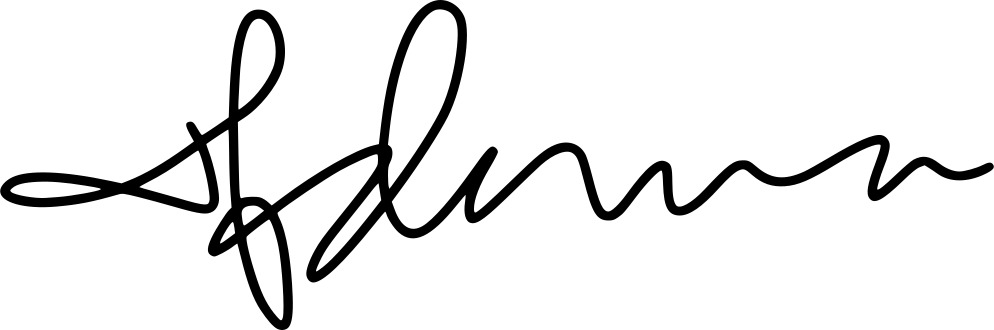
Signature of: madonna